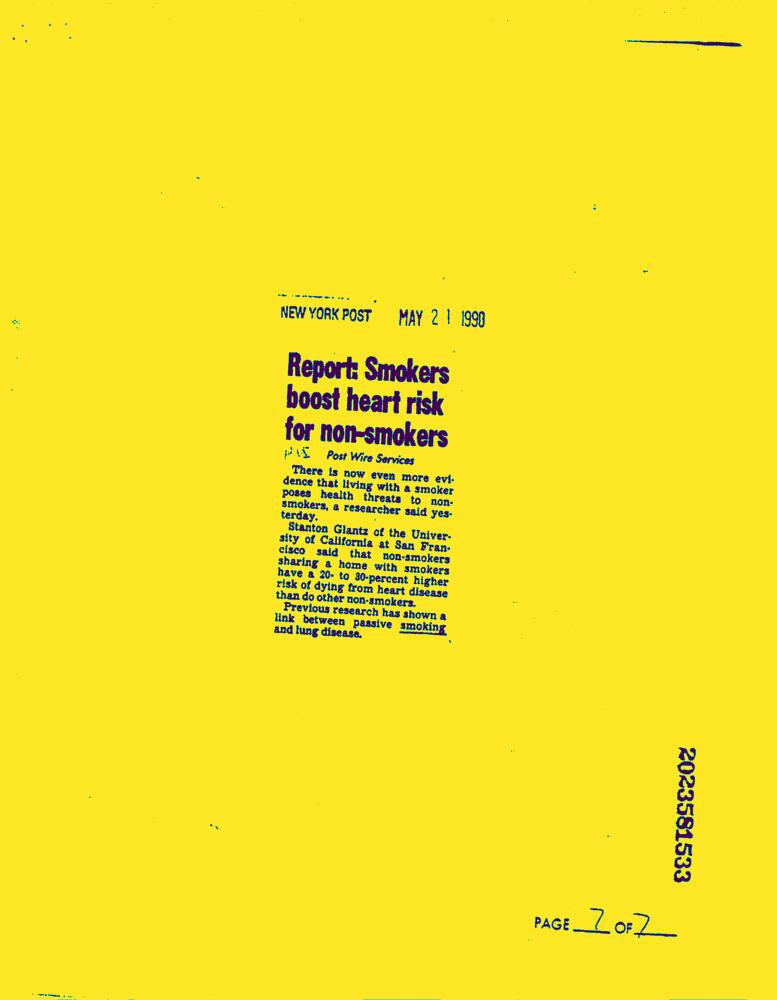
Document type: News-Article